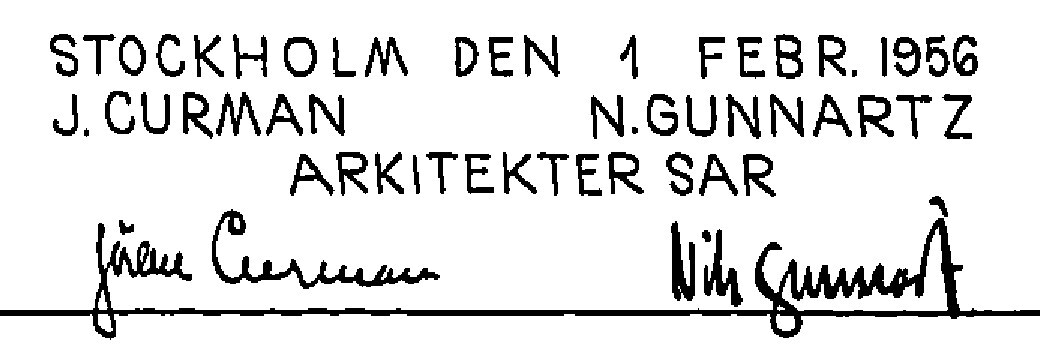
Signature of: jöran curman